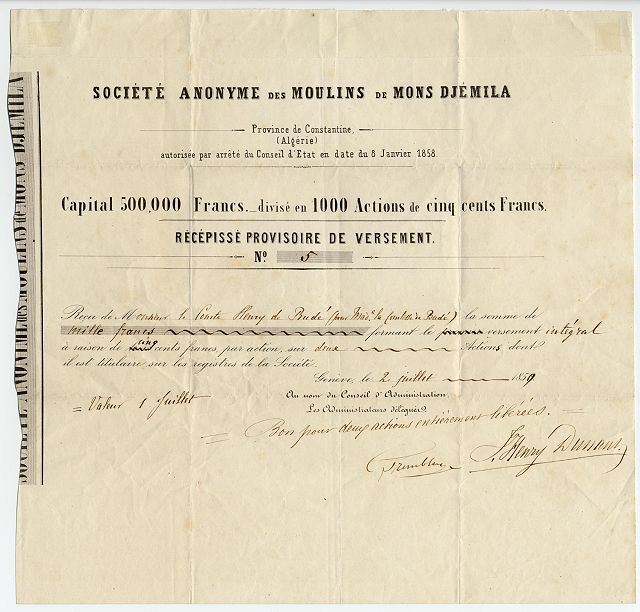
Signature of: henry dunant